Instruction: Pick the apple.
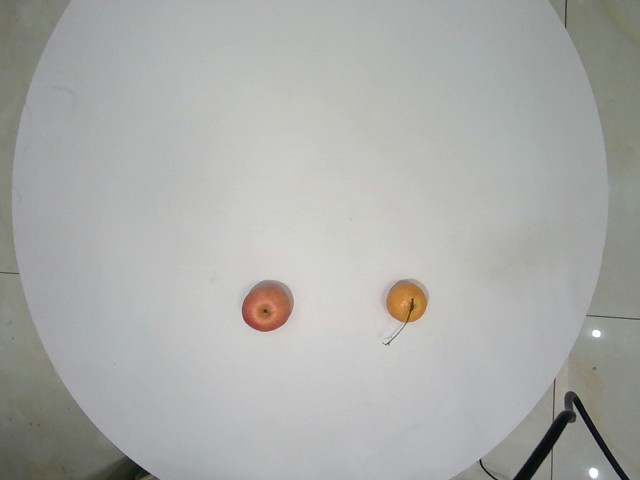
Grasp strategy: vertical